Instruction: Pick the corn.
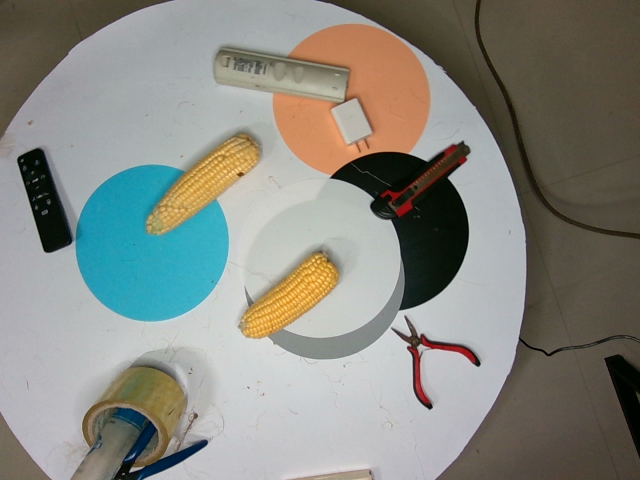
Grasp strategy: vertical